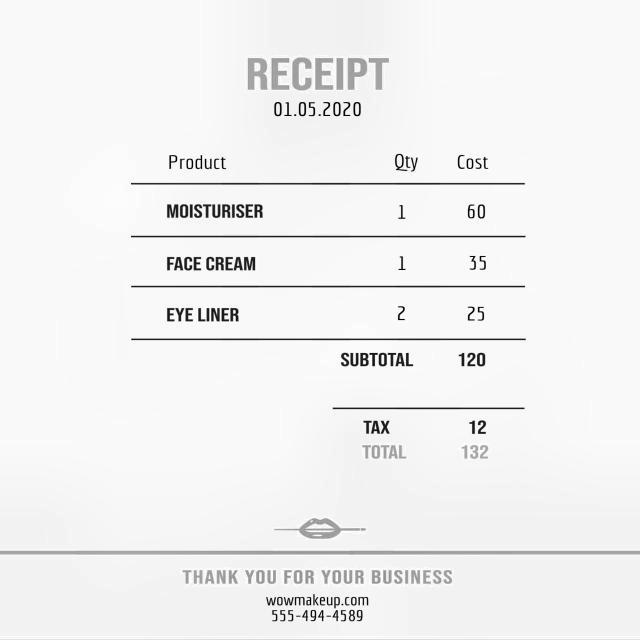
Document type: Invoice